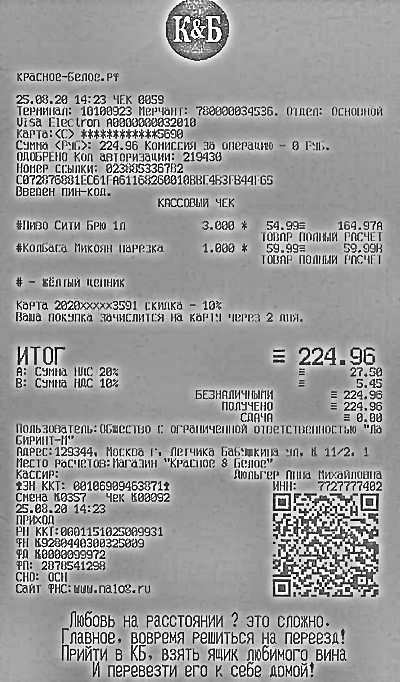
Продавец: ООО "Лабиринт-Н"
Дата: 25.08.20
Товары: #ИЗЮ Сити БРО 1л; #Колбаса Нижняя Нарезка
Количество: 3.000; 1.000
Цена: 54.99; 59.99
Сумма: 164.97; 59.99
Итого: 224.96